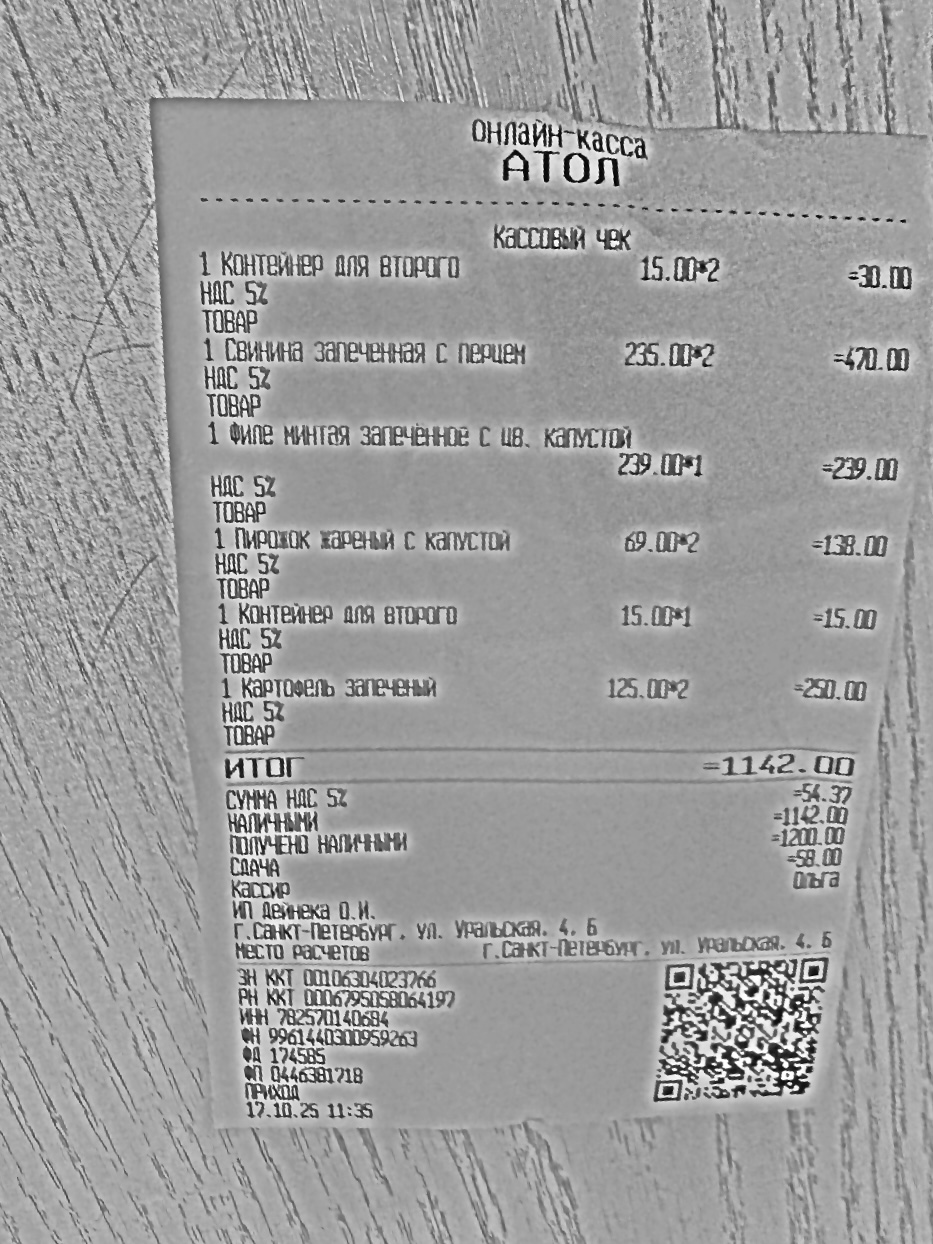
Продавец: ИП Дейнека О.И.
ИНН: 782570140684
Дата: 17.10.25
Товары: 1 Контейнер для второго; 1 Свинина запеченная с перцем; 1 Филе минтая запеченное с цв. капустой; 1 Пирожок жареный с капустой; 1 Контейнер для второго; 1 Картофель запеченый
Количество: 2; 2; 1; 2; 1; 2
Цена: 15.00; 235.00; 239.00; 69.00; 15.00; 125.00
Сумма: 30.00; 470.00; 239.00; 138.00; 15.00; 250.00
Итого: 1142.00